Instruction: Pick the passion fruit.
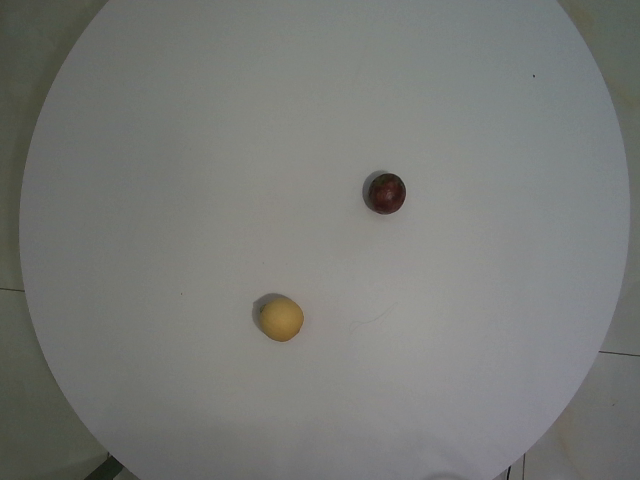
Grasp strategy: vertical